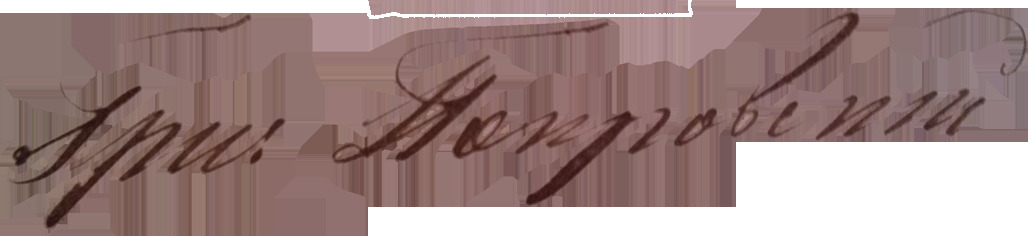
Signature of: grigoriy pokrovskiy